Question: What are the imaging findings?
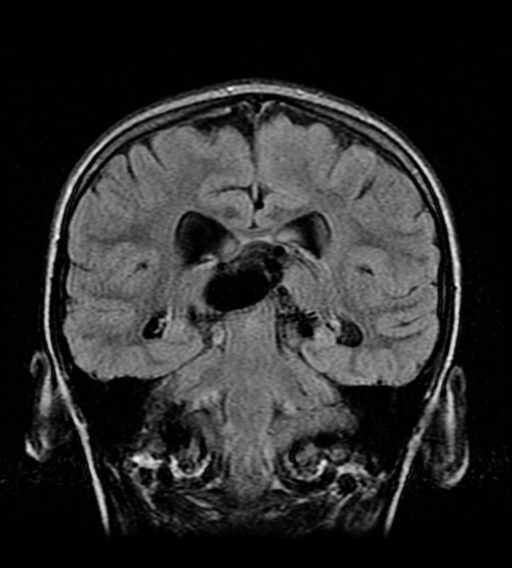
Answer: The imaging shows Chest radiograph demonstrates branching opacity in a bronchovascular distribution in the right middle lobe.
Review of prior imaging demonstrates presence of a Vein of Galen Malformation (VOM) with recent embolization treatment with Onyx. Multiple serpentine flow voids seen on MRI. Angiogram confirms shunting from multiple feeders into a dilated Vein of Galen, draining into an enlarged straight sinus. Pre-embolization demonstration of the Vein of Galen Malformation.